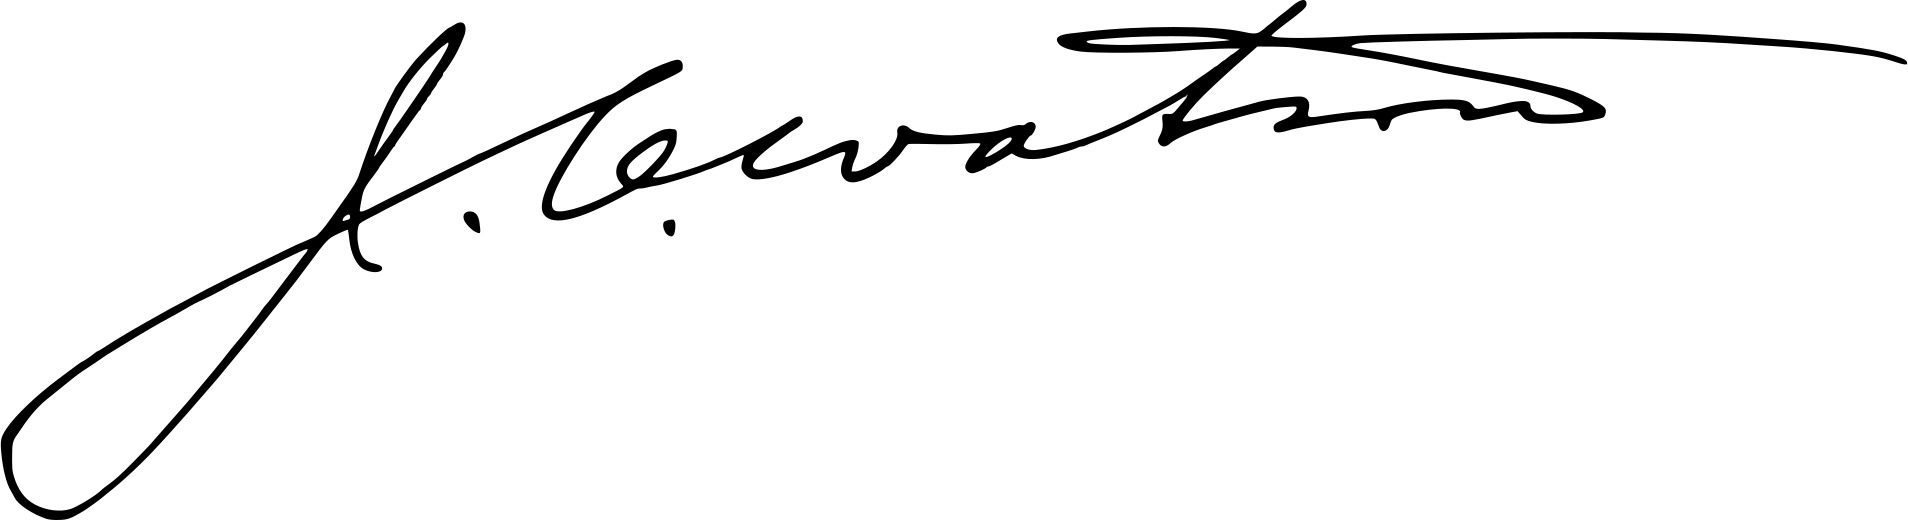
Signature of: chris watson